Question: What was observed in the imaging?
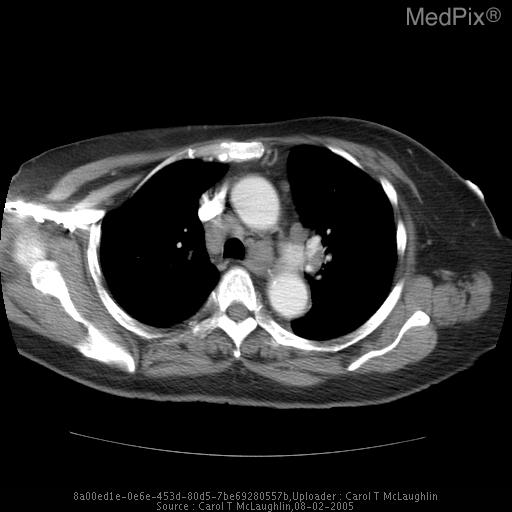
Answer: The imaging shows Bulky mediastinal and hilar lymphadenopathy including the pre-vascular space, AP window, and pretracheal, subcarinal, and bilateral perihilar regions. Pre-vascular, AP window, pretracheal, subcarinal, and bilateral perihilar lymph nodes..